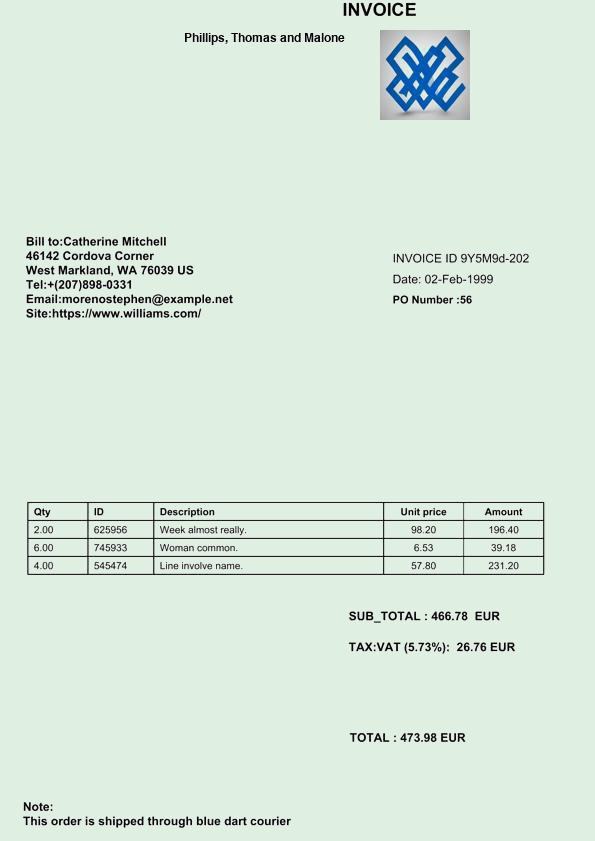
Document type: Invoice